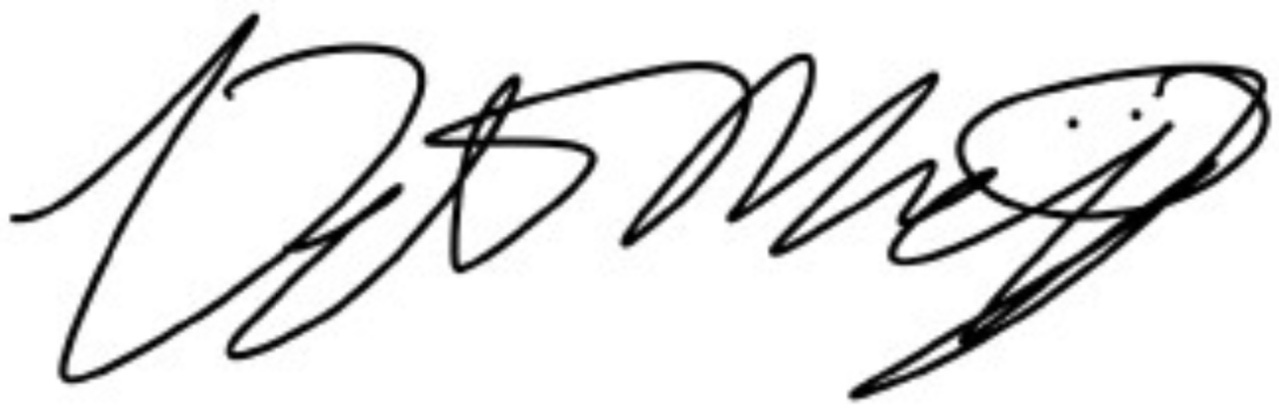
Signature of: peter meijer